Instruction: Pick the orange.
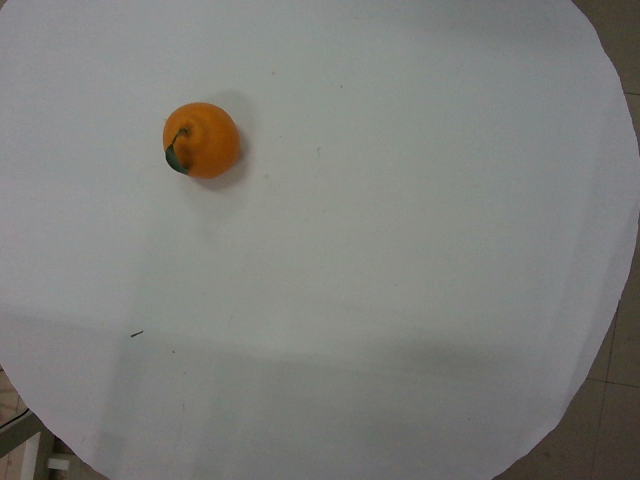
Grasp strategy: vertical